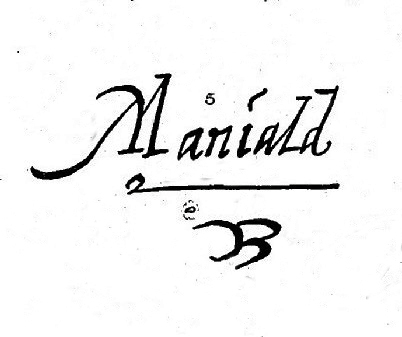
Signature of: étienne maniald